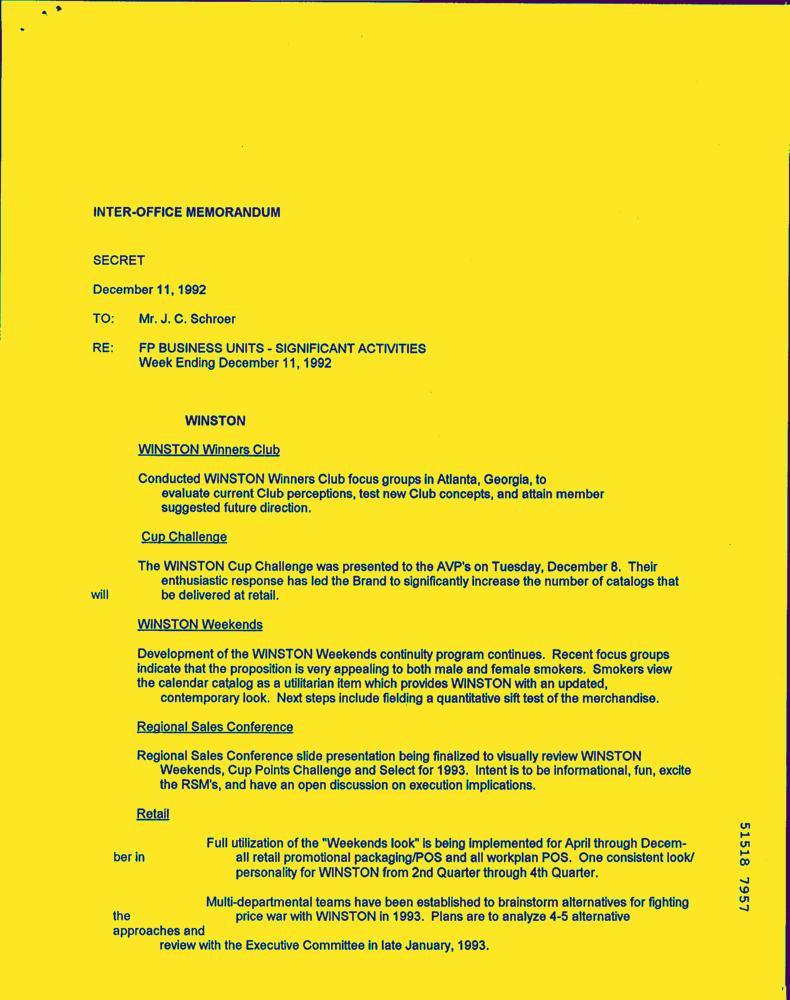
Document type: Letter-Doc